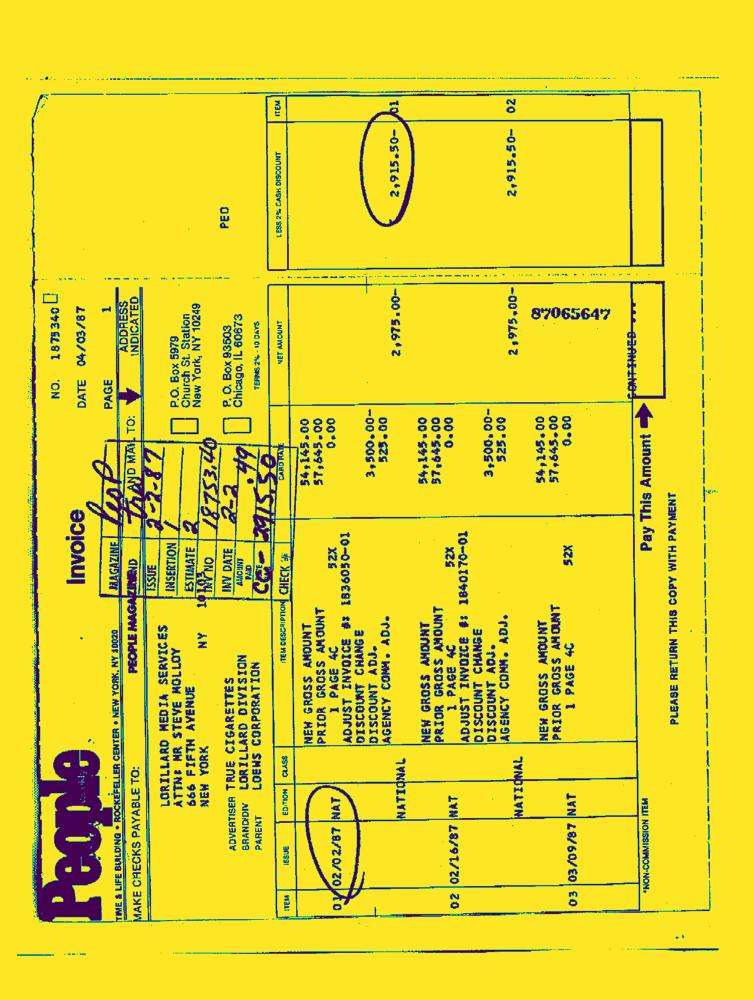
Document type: Invoice-Doc